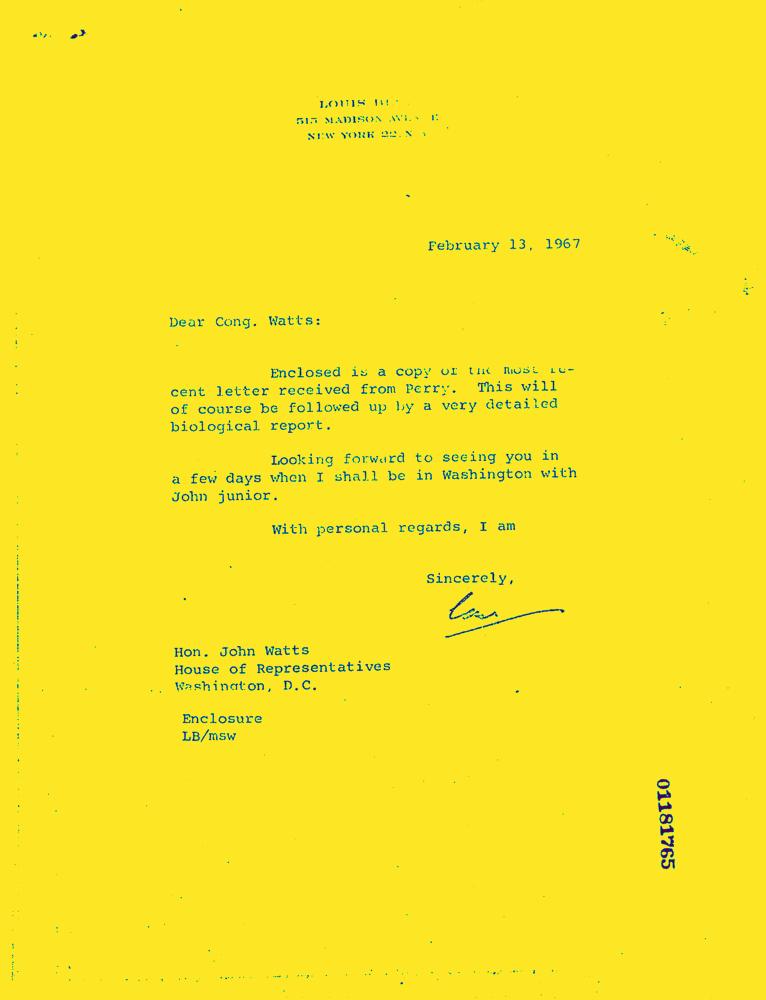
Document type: Letter-Doc